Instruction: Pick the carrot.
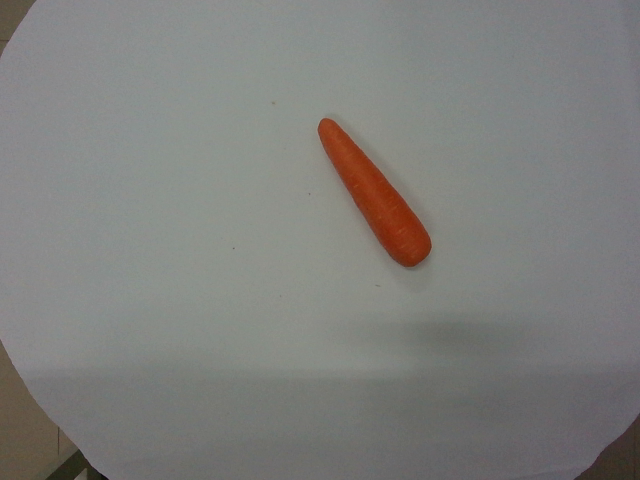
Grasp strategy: vertical